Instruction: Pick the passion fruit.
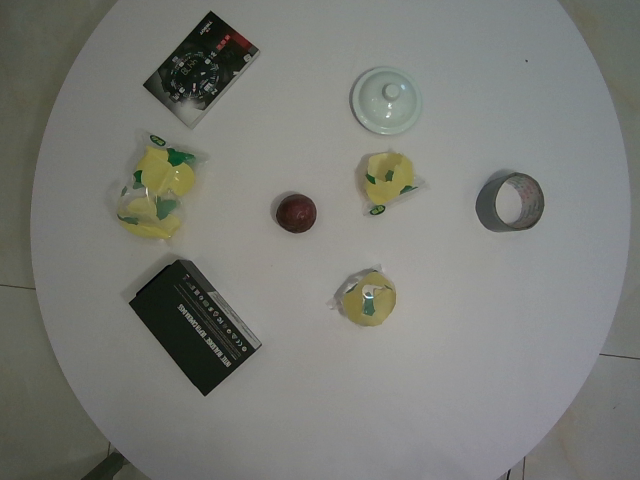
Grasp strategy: vertical